Question: How does the patient history play a role?
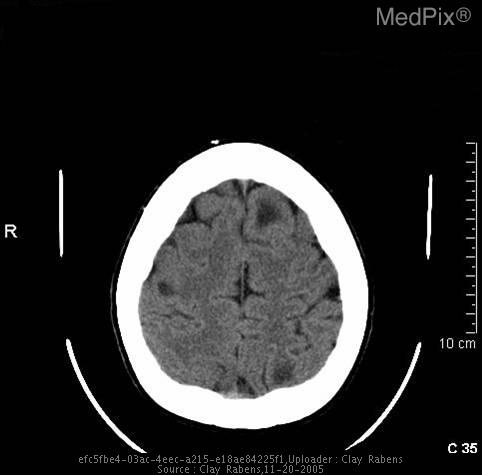
Answer: The patient's history of 13 y/o girl with Hx of seizures since childhood is key in understanding the case.